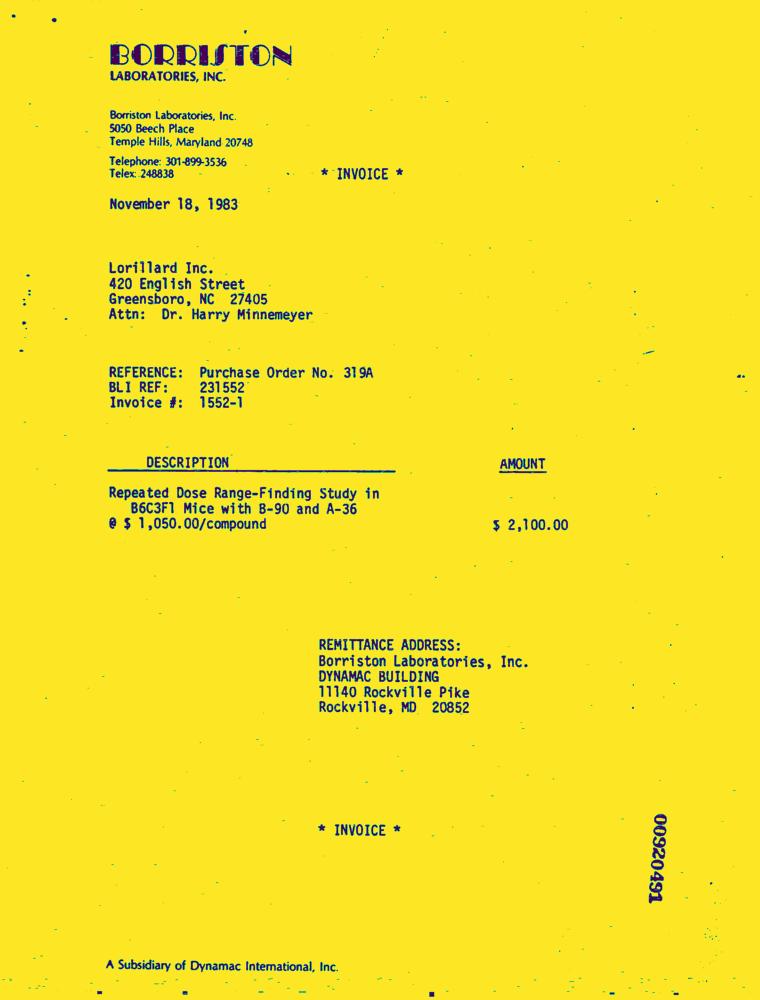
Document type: Invoice-Doc